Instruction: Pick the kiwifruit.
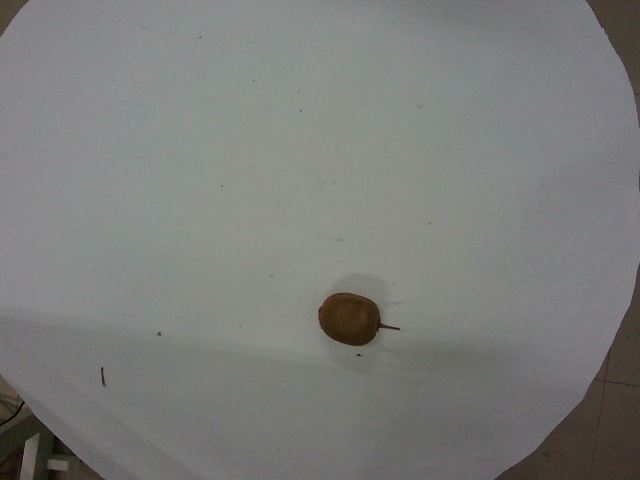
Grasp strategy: vertical